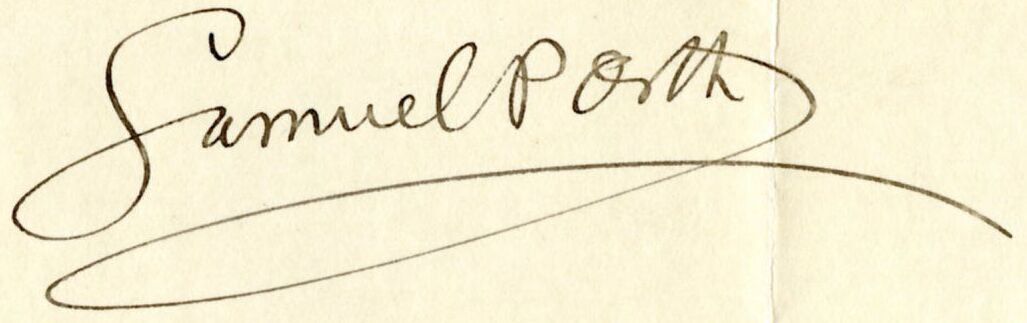
Signature of: samuel peter orth